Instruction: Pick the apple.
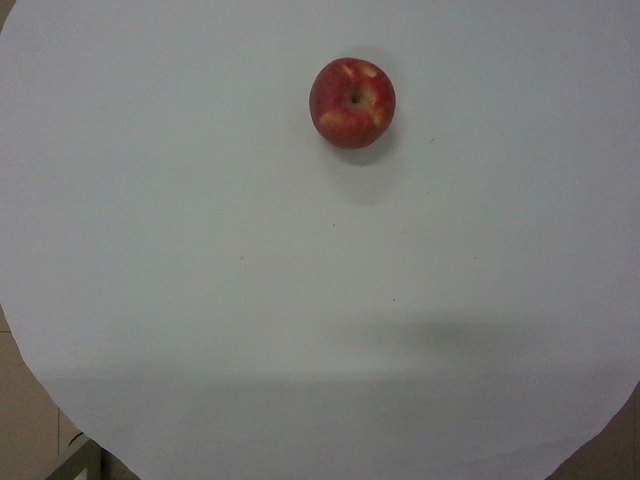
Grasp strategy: vertical